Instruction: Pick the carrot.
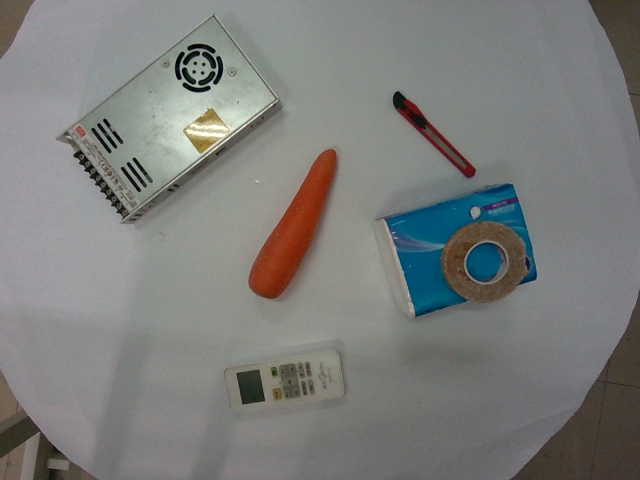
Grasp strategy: vertical